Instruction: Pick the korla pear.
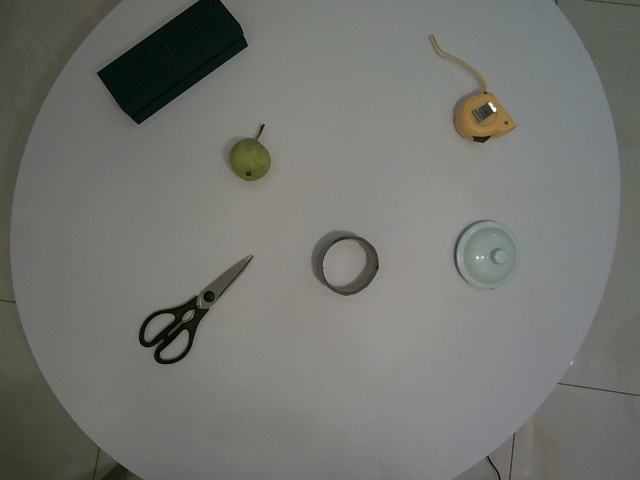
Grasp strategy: vertical